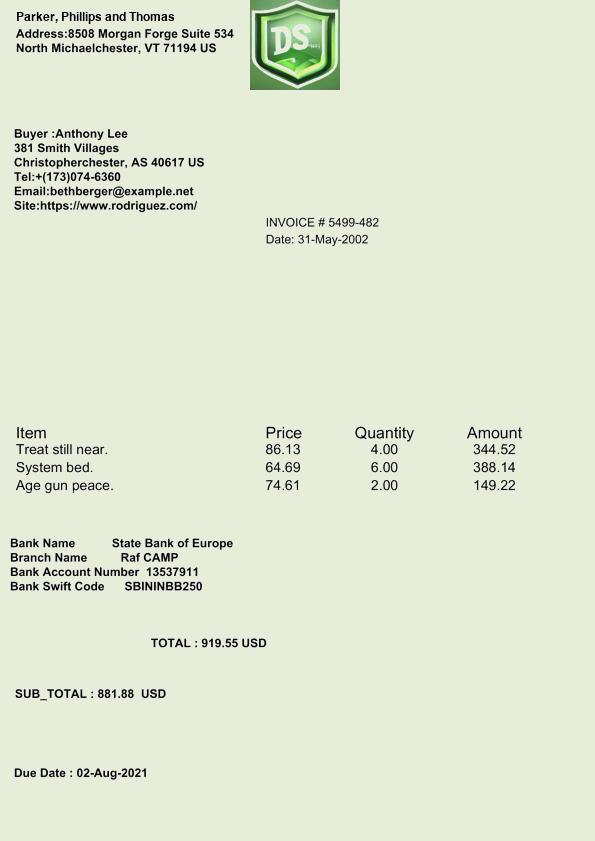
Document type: Invoice